Question: What is the assessed value of the property as noted in the document?
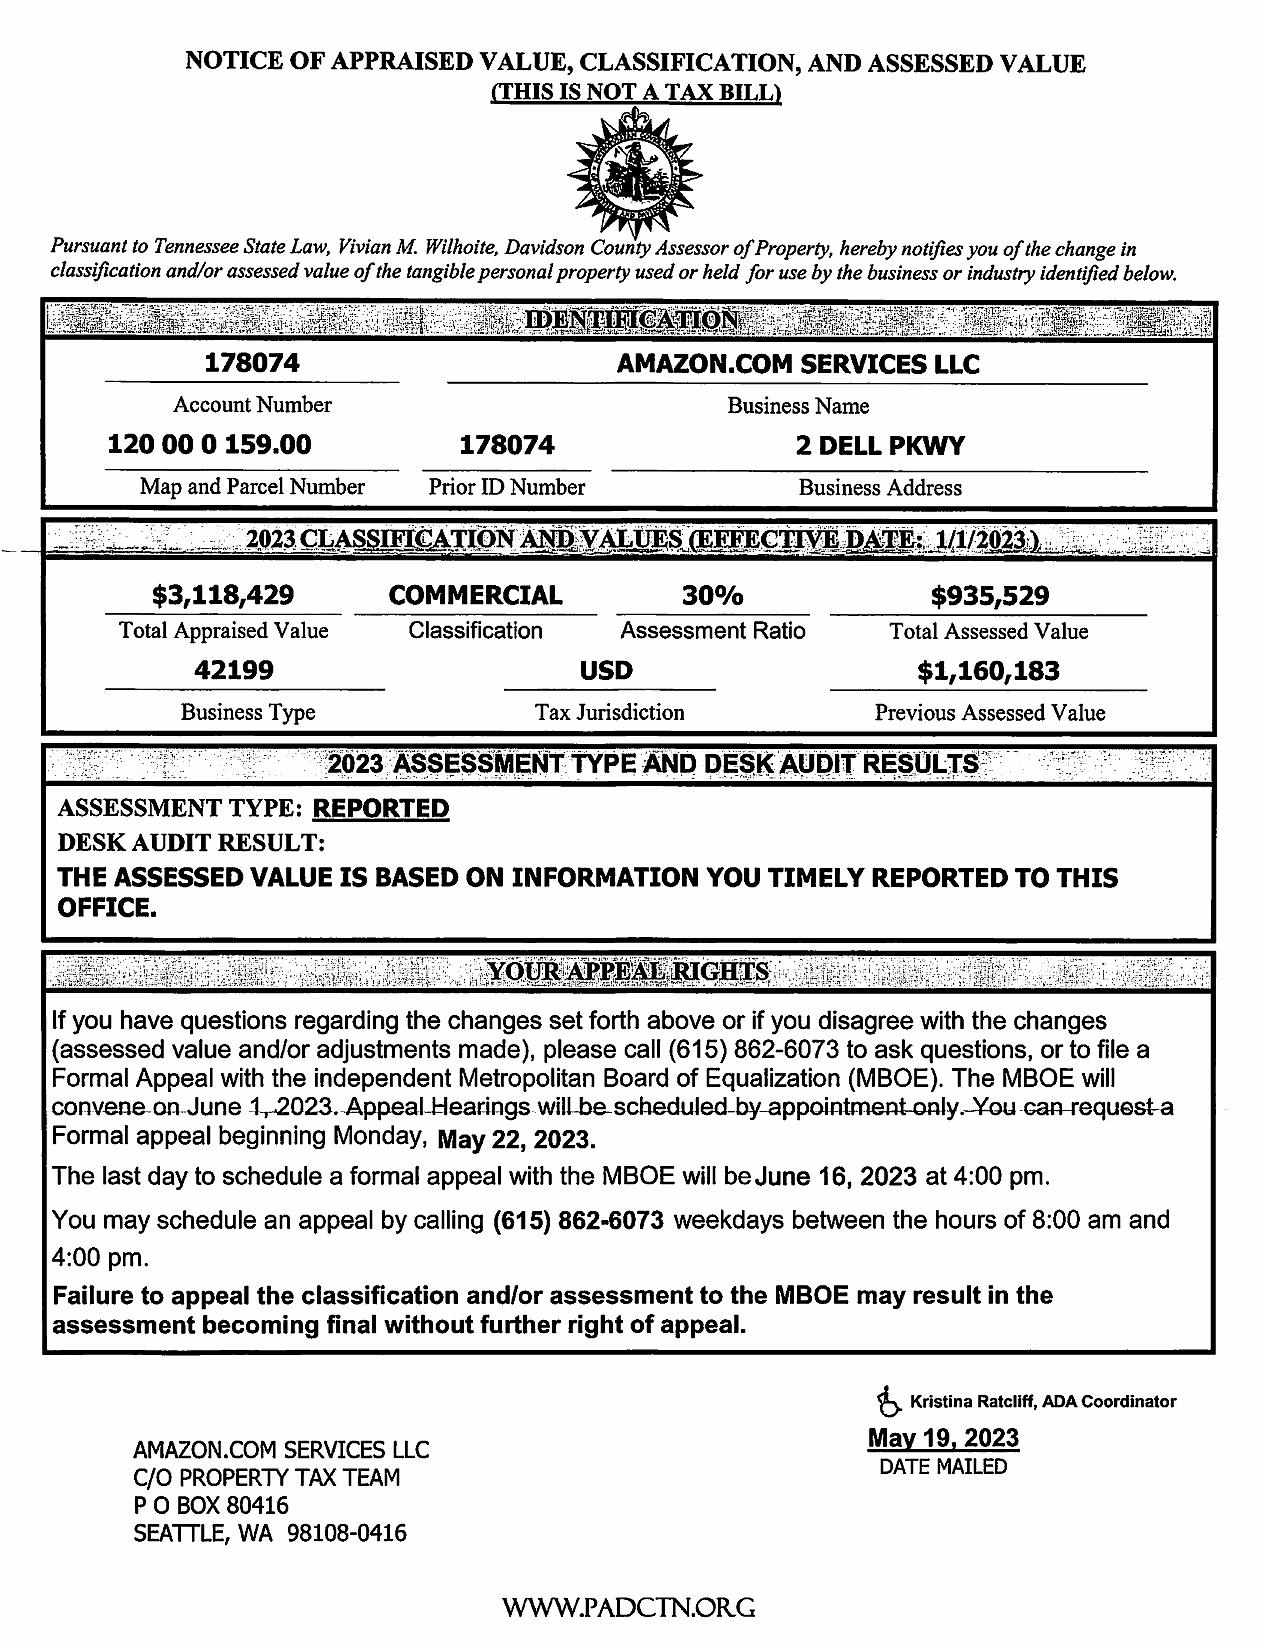
Answer: "$935,529 "